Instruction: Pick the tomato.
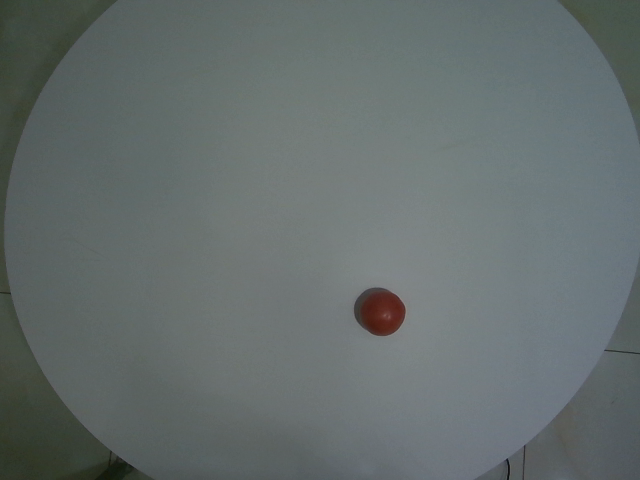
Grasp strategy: vertical